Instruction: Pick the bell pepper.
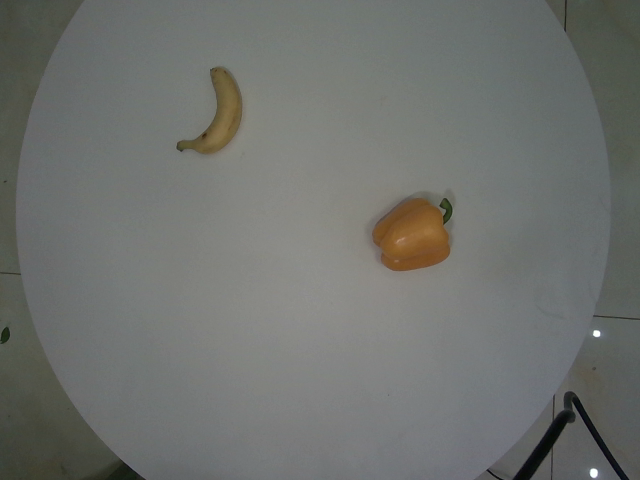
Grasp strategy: vertical